Question: What is the estimated tax bill amount according to the document?
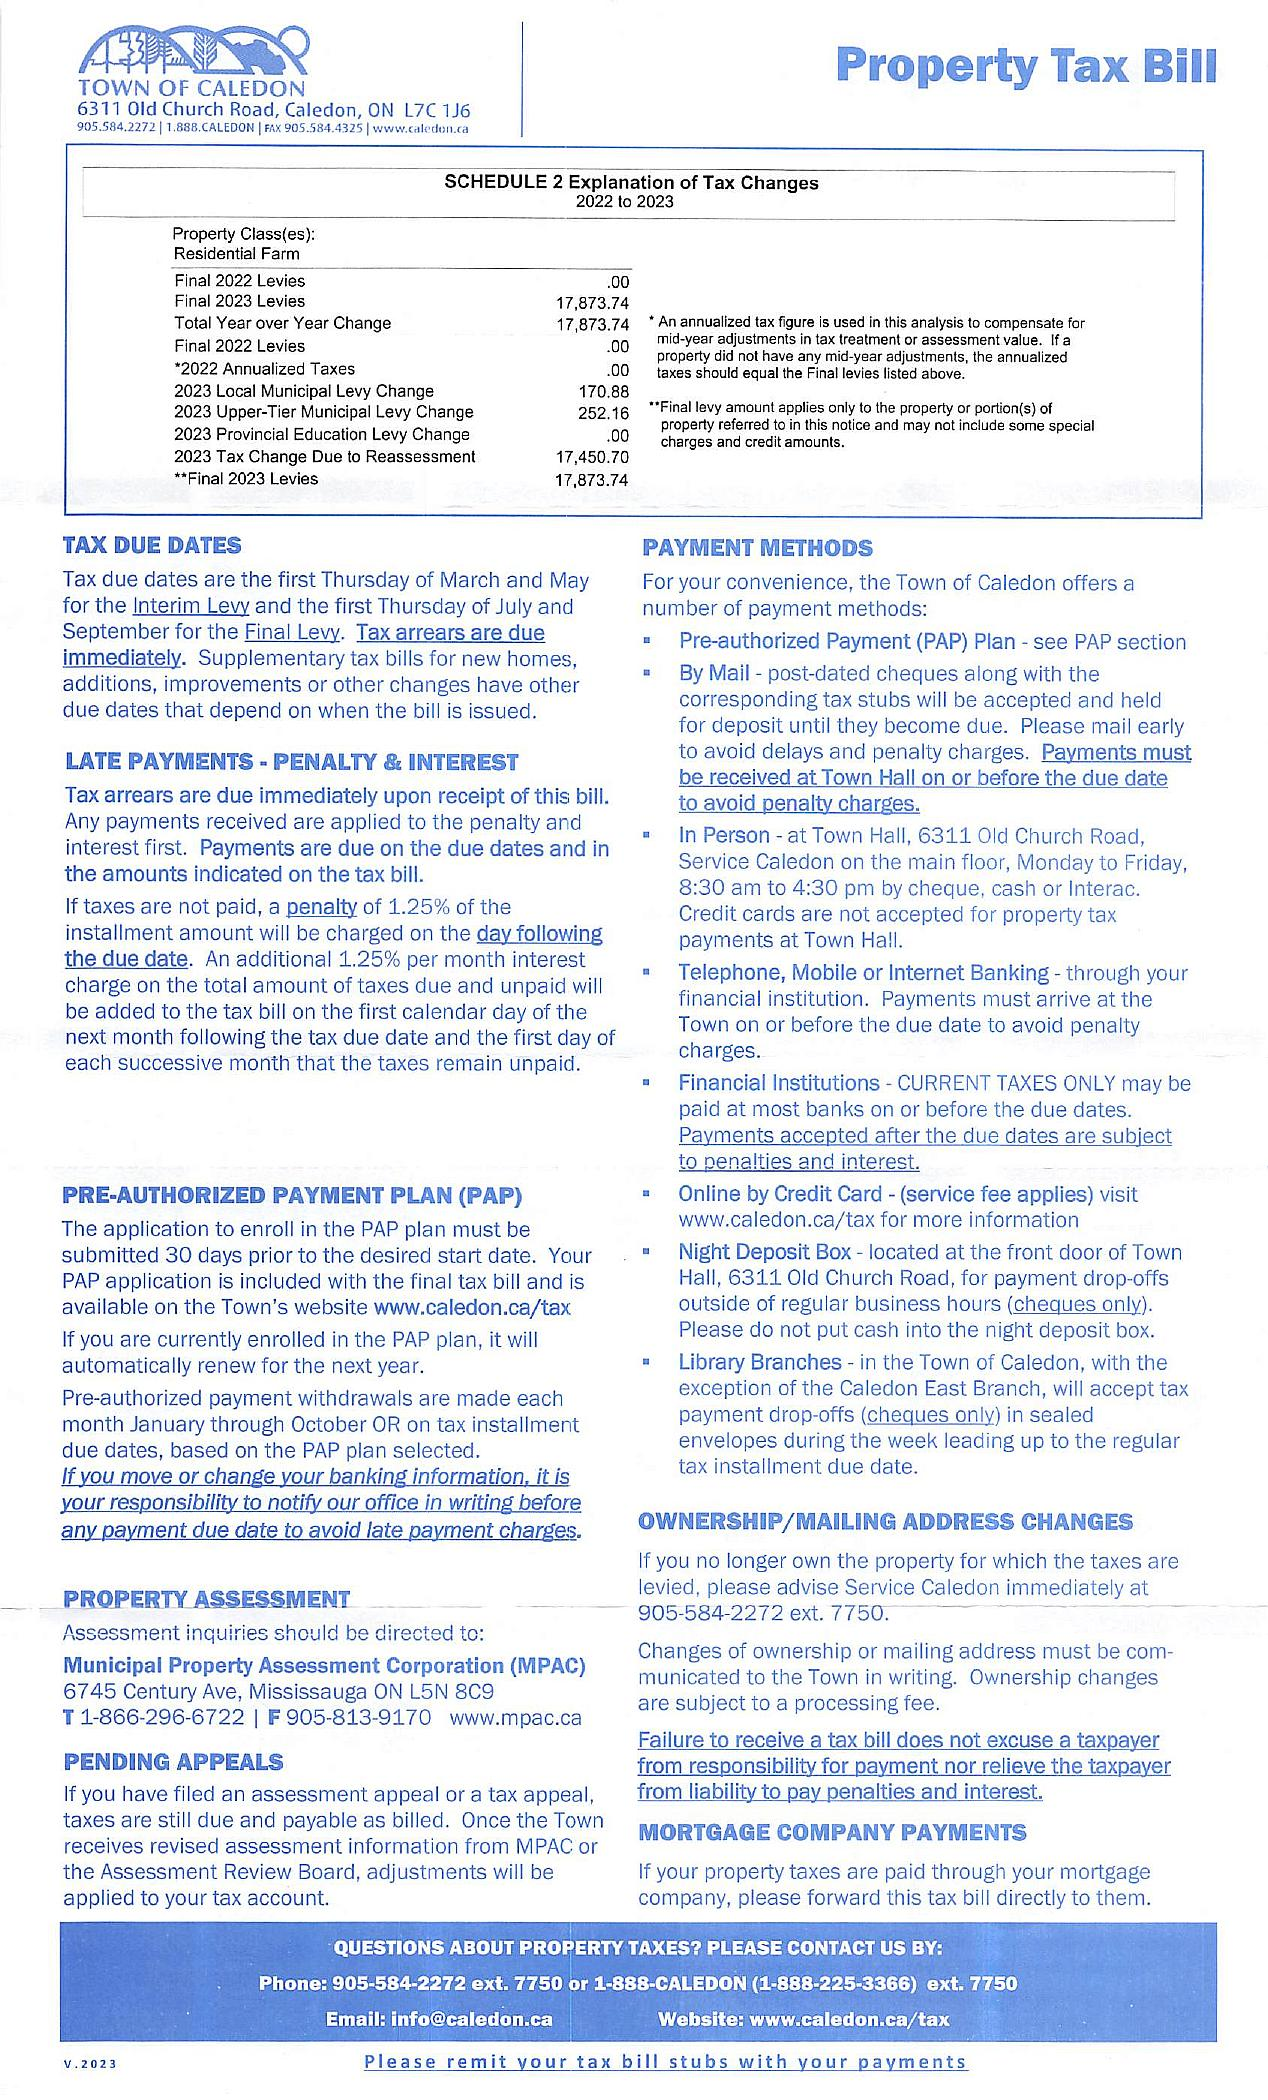
Answer: "$17,873.74 "